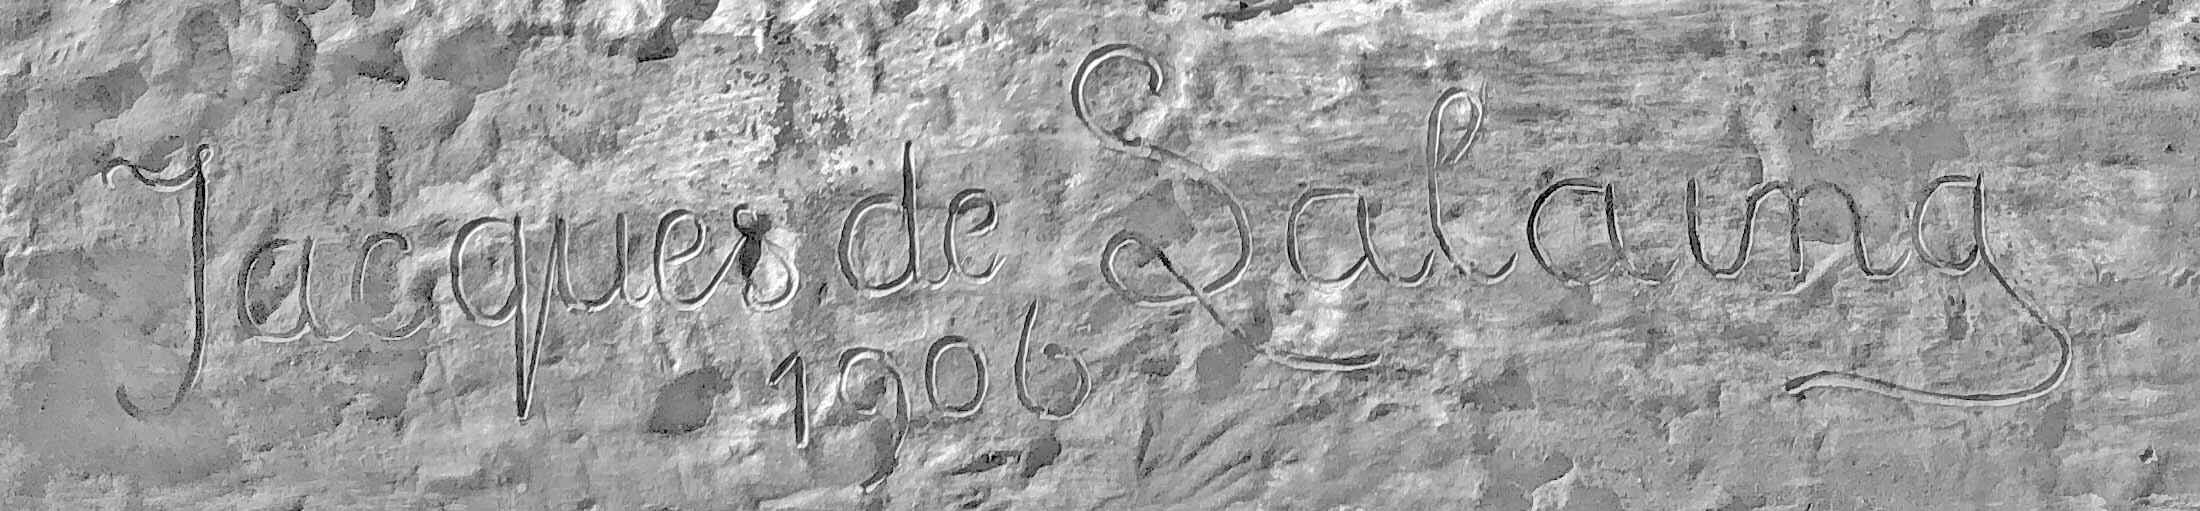
Signature of: jacques de lalaing